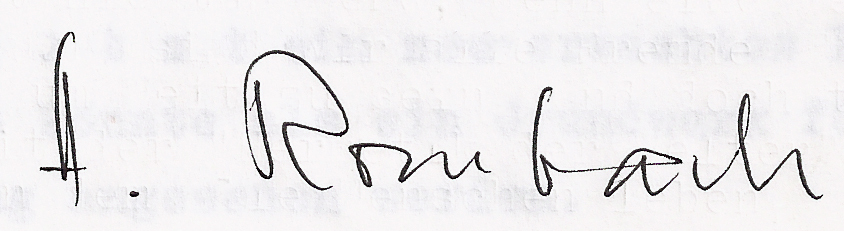
Signature of: heinrich rombach